Question: What are the imaging findings?
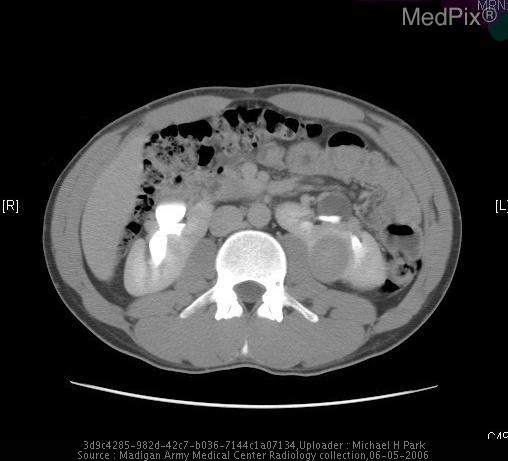
Answer: The imaging shows Horseshoe kidney with large mass in the left kidney.  Patient also had a stone in the left sided collecting system.

Coronal images demonstrate extravasation of contrast representing urinoma after partial nephrectomy to remove renal mass.

Fluroscopic images demonstrate placement of nephrostomy tube and abscess drainage tube. Image shows an enhancing mass within the left renal moiety..